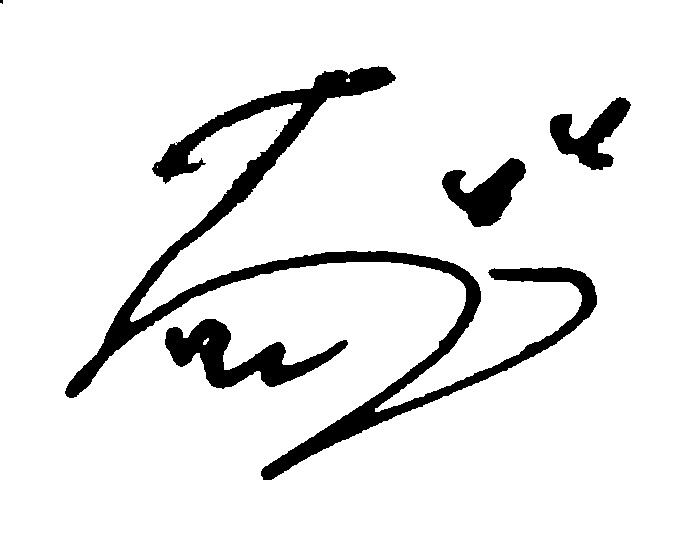
Signature of: runrun tsukino